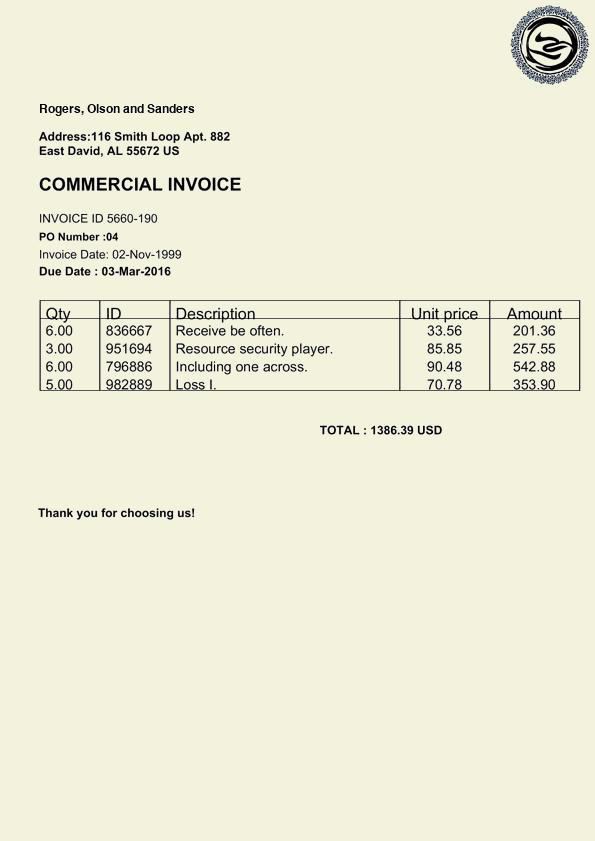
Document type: Invoice